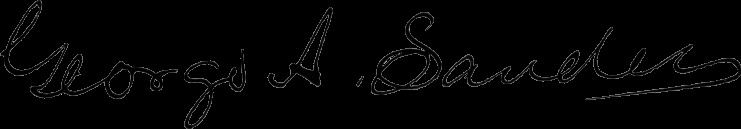
Signature of: george a sanders